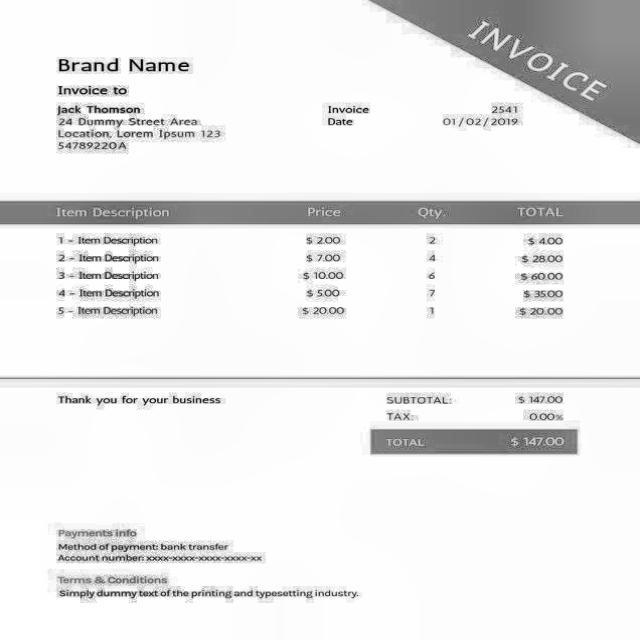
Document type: Invoice